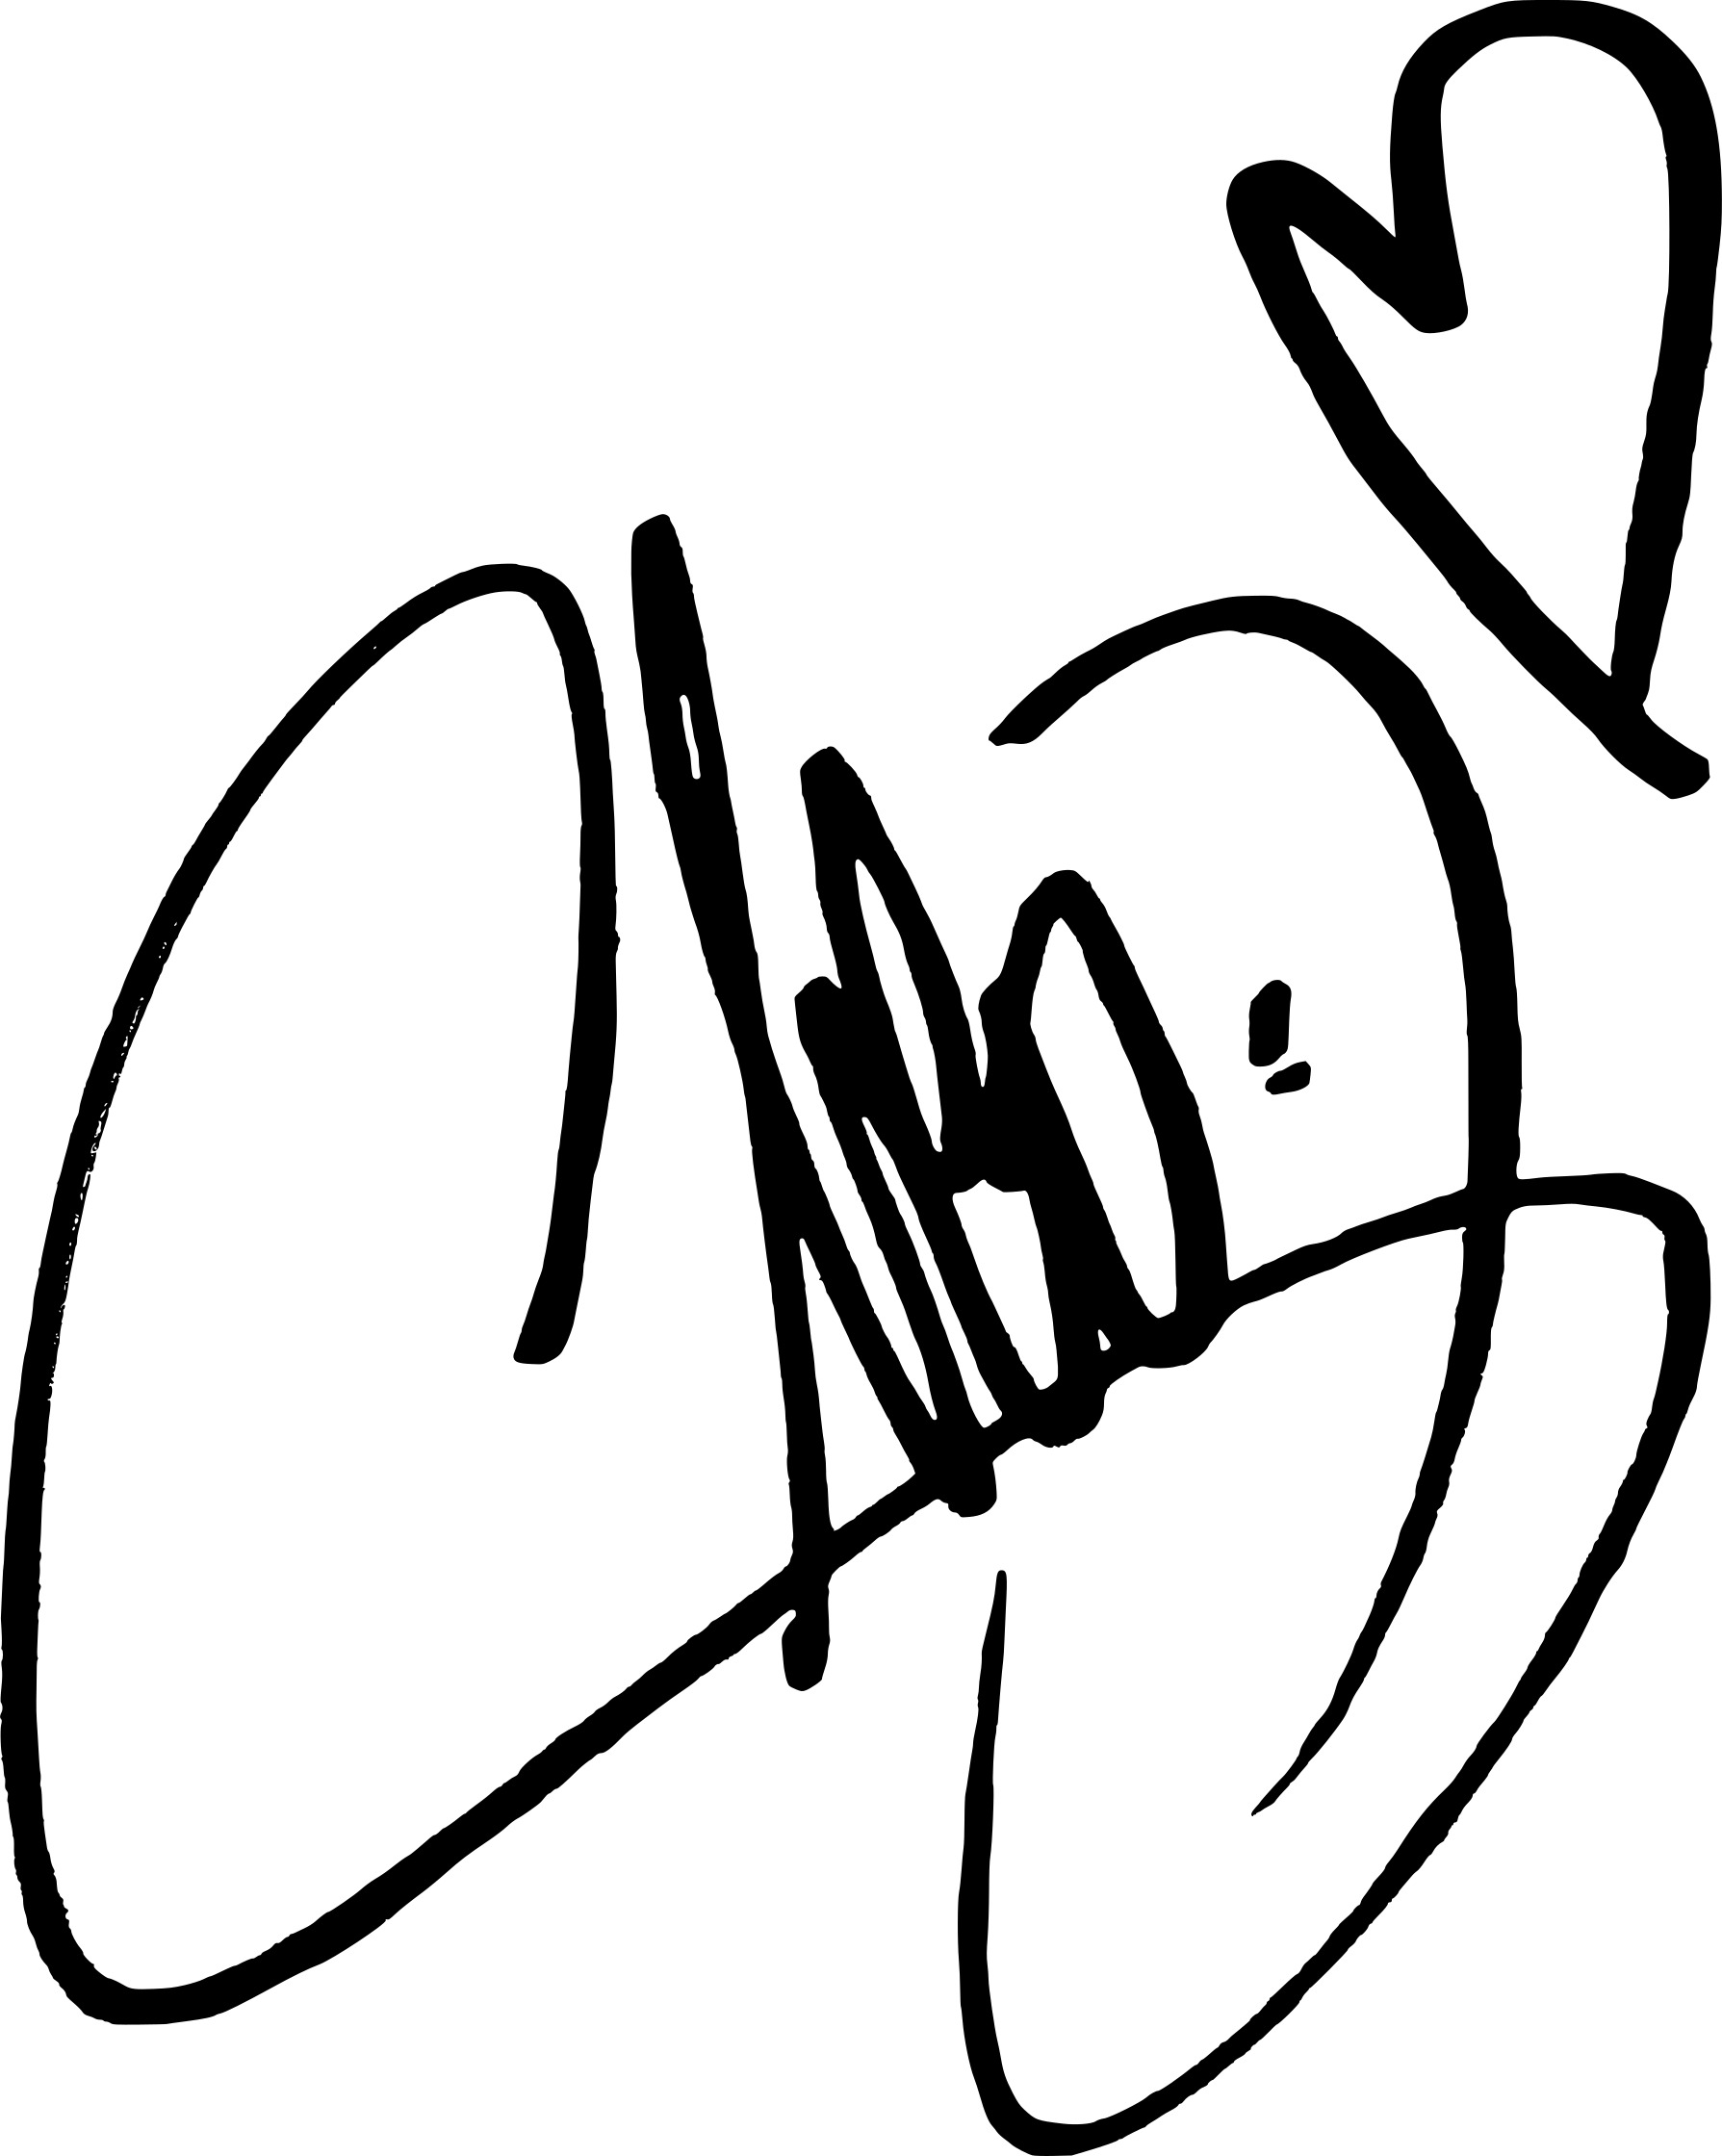
Signature of: cleo